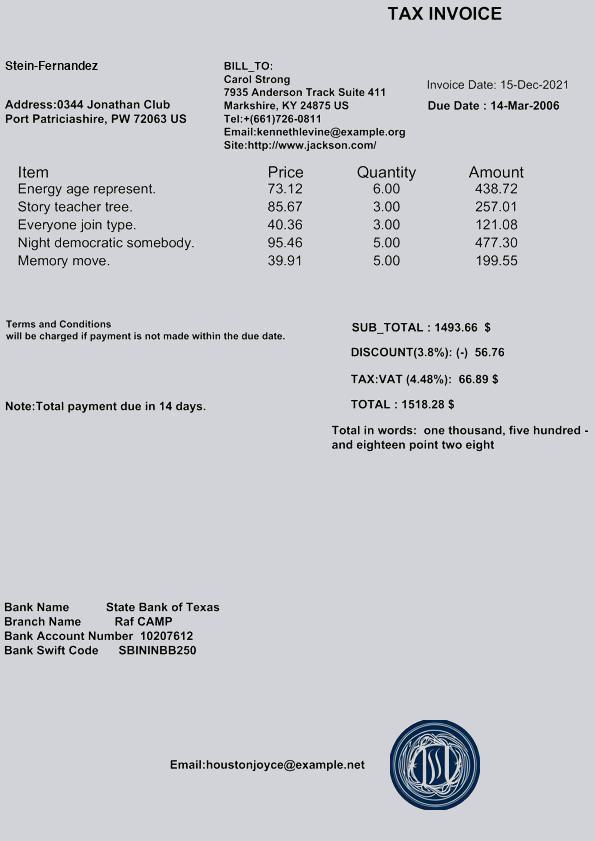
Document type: Invoice